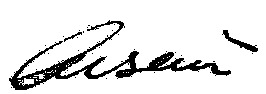
Signature of: walter oesau